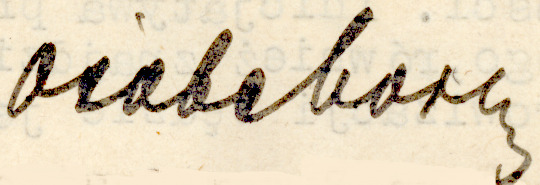
Signature of: edward osóbka morawski